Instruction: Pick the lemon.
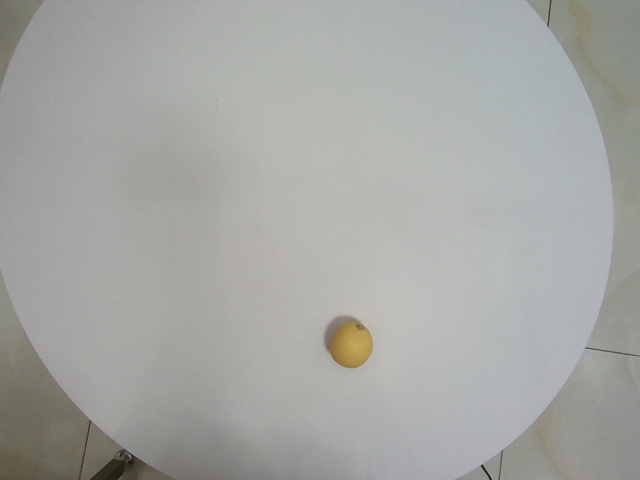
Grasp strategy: vertical